Question: What type of tax is indicated in the document, personal property or real estate?
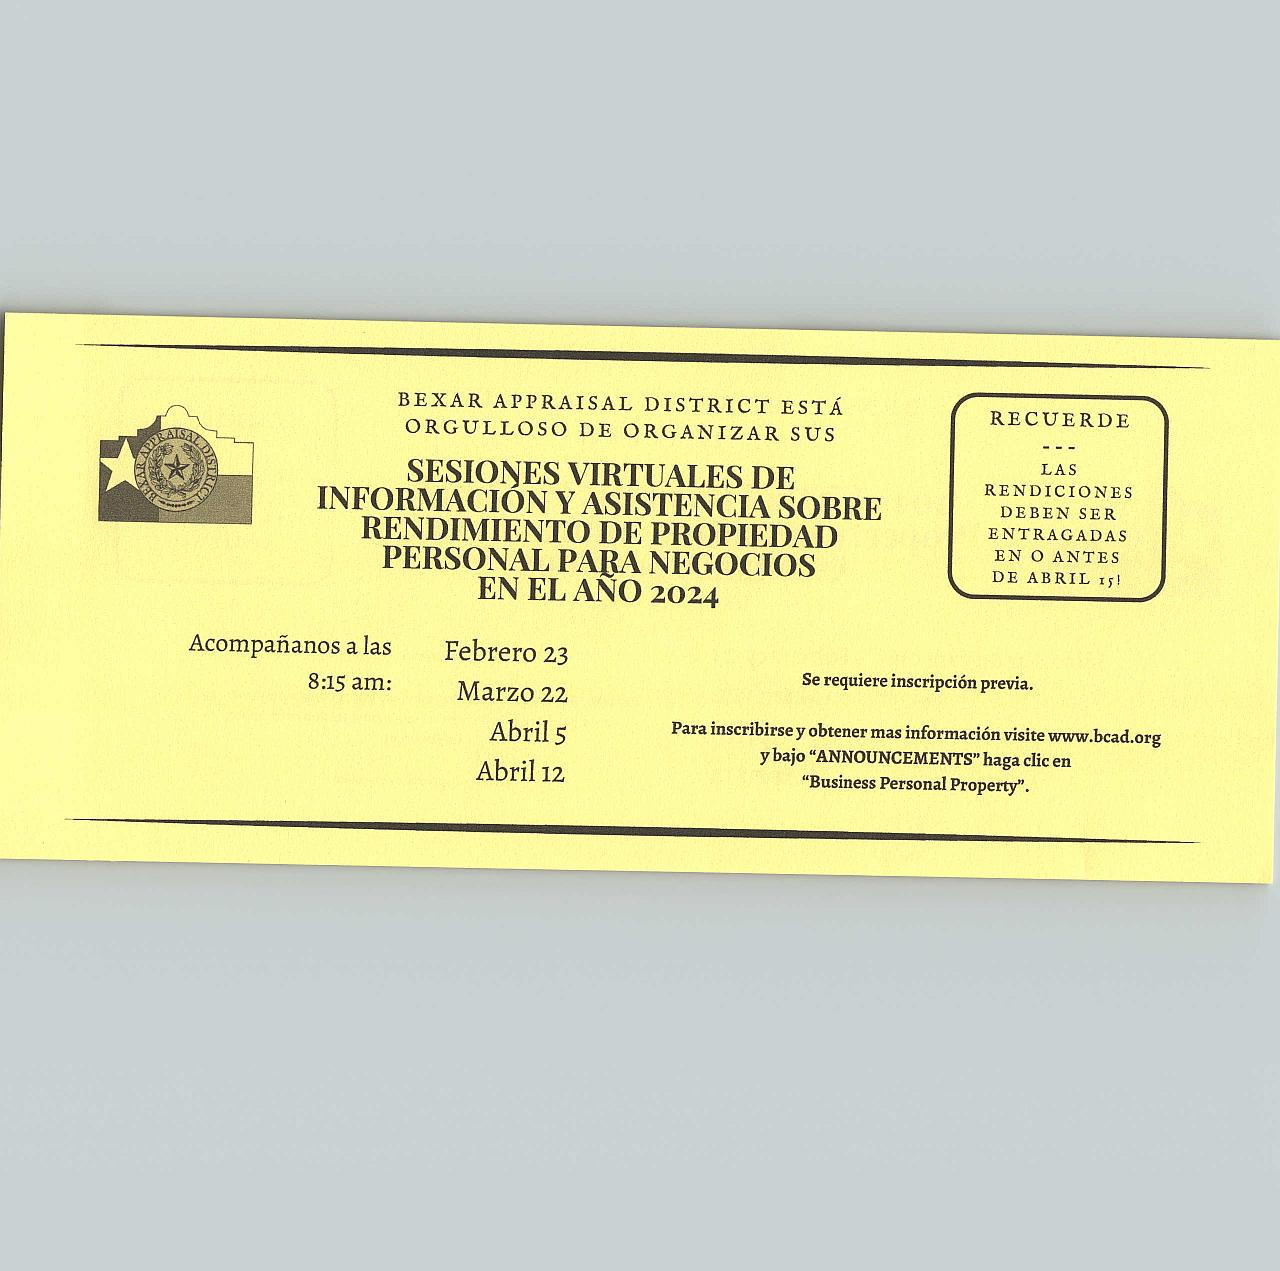
Answer: "Personal Property Tax"